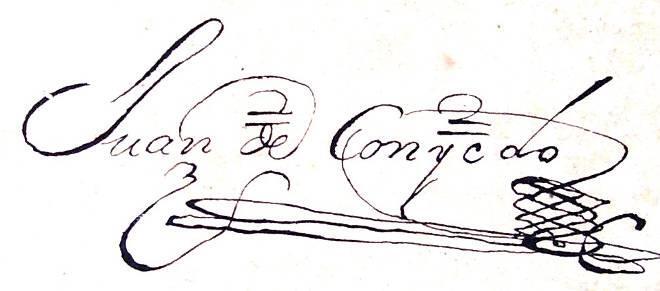
Signature of: juan martín de conyedo y rodríguez